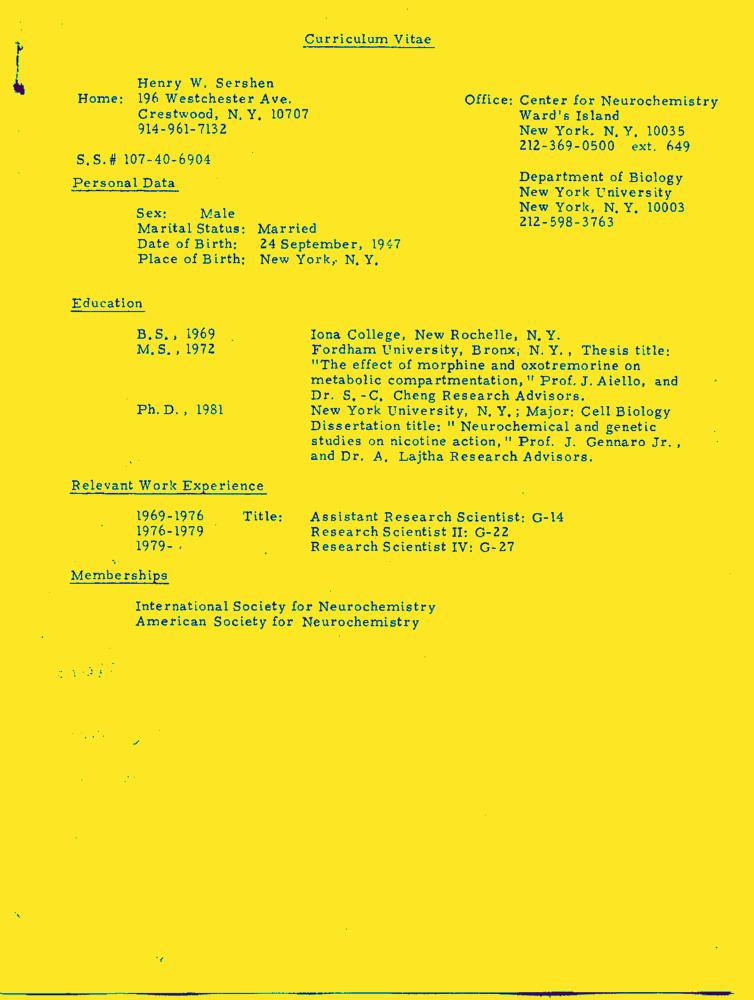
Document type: Resume-Doc